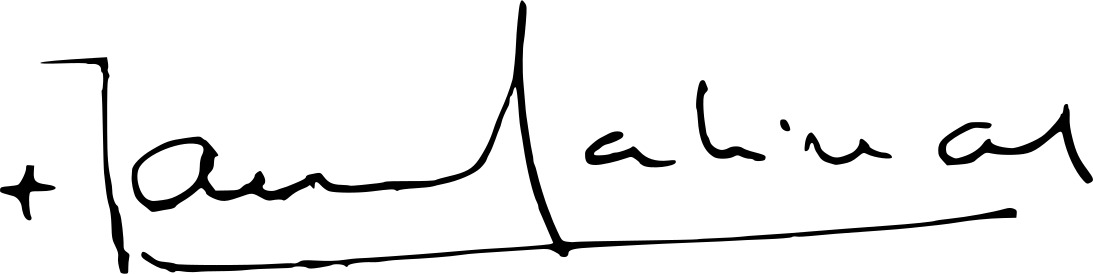
Signature of: javier salinas viñals